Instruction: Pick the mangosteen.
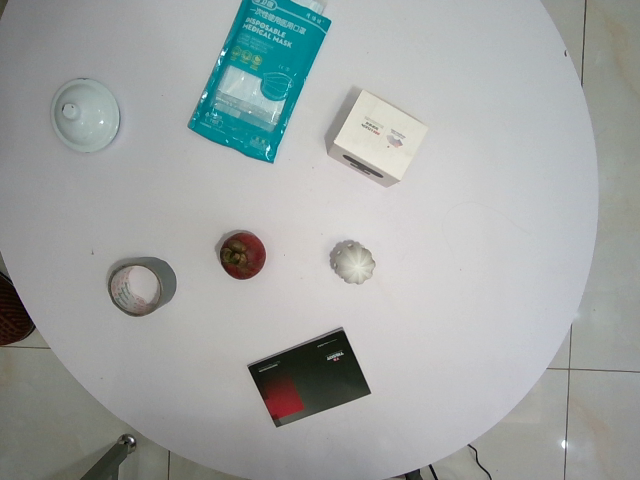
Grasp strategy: vertical